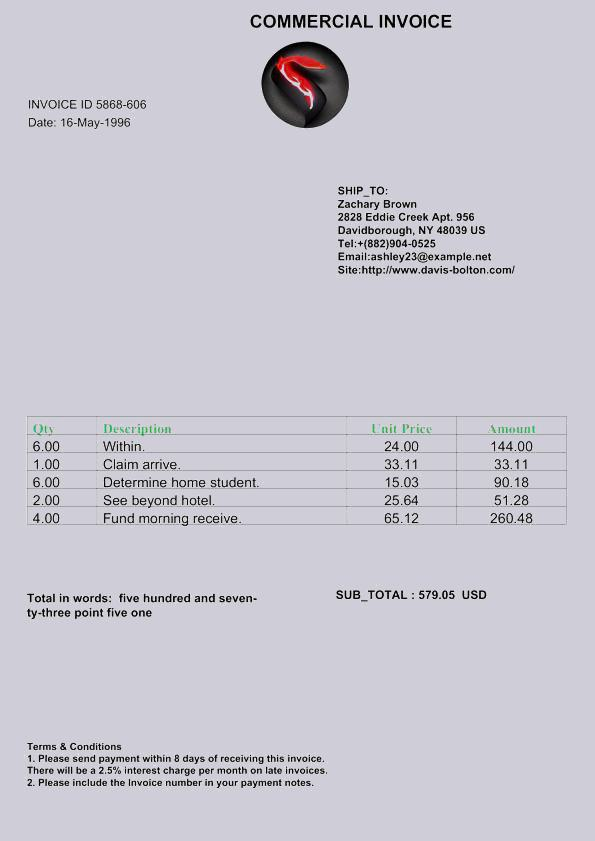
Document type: Invoice